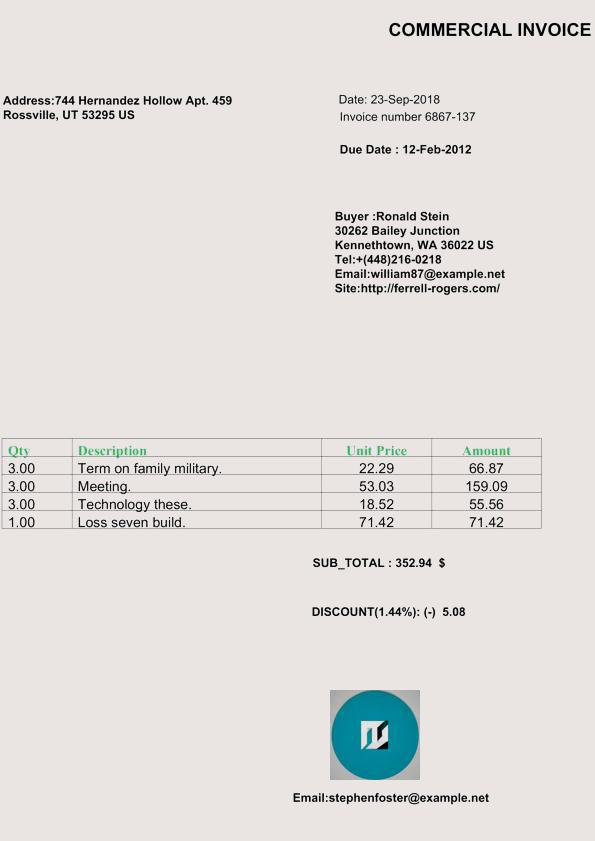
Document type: Invoice